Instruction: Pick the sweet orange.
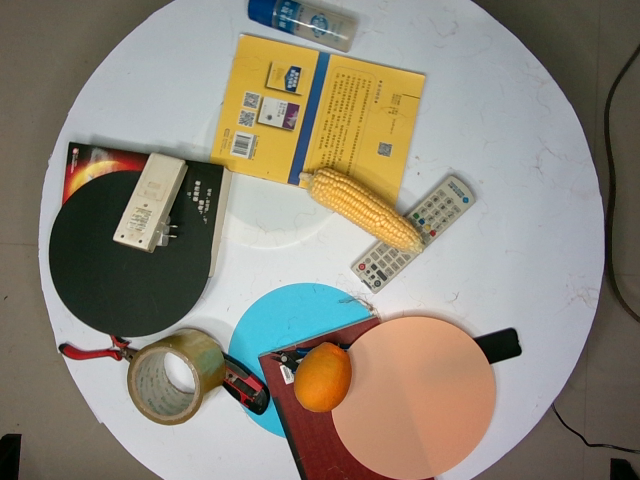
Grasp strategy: vertical